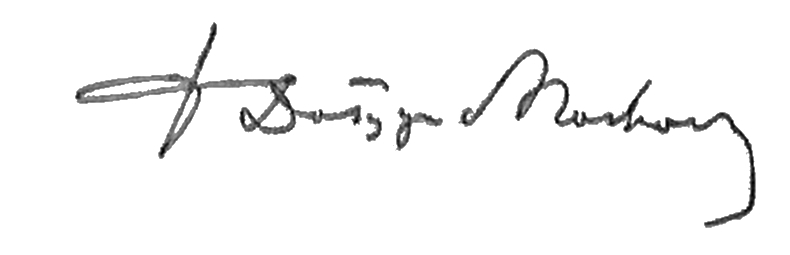
Signature of: tadeusz dołęga mostowicz